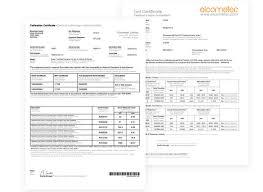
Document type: Invoice